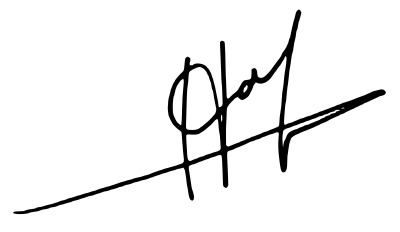
Signature of: hiam al yassiri